Question: In what way does the history help explain the case?
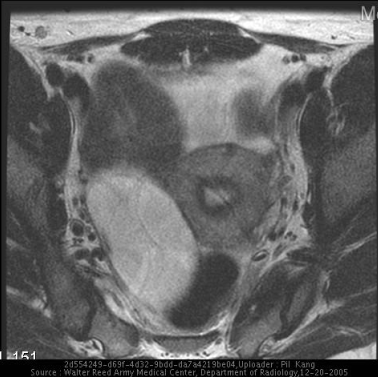
Answer: The patient's history of Patient found incidental right adnexal mass during a non-related MR imaging study. is key in understanding the case.